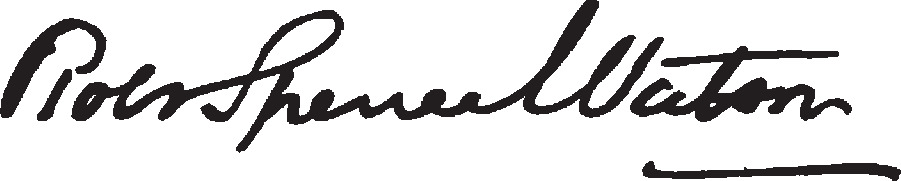
Signature of: robert spence watson